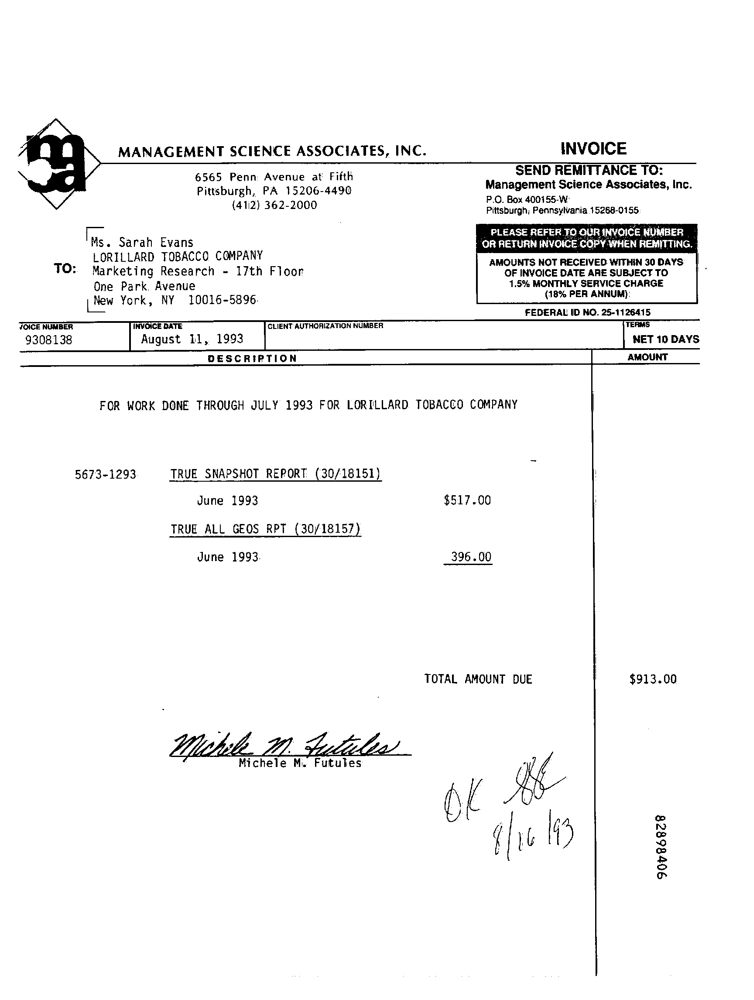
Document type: Invoice